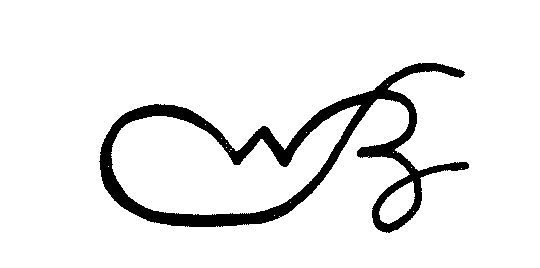
Signature of: william shakespeare burton